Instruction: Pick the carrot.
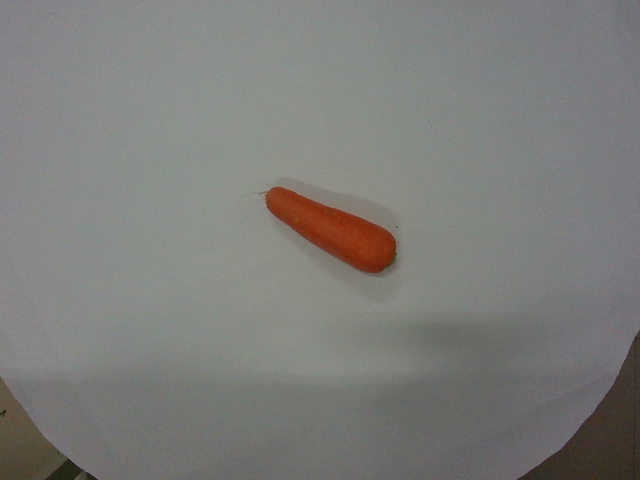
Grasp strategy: vertical